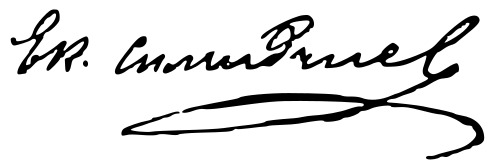
Signature of: ekaterina simidchieva